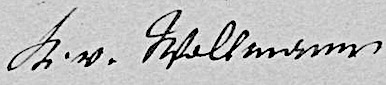
Signature of: karoline von woltmann